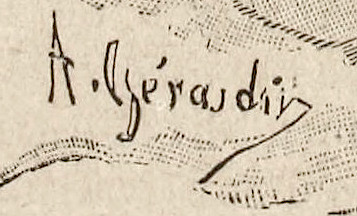
Signature of: auguste gérardin